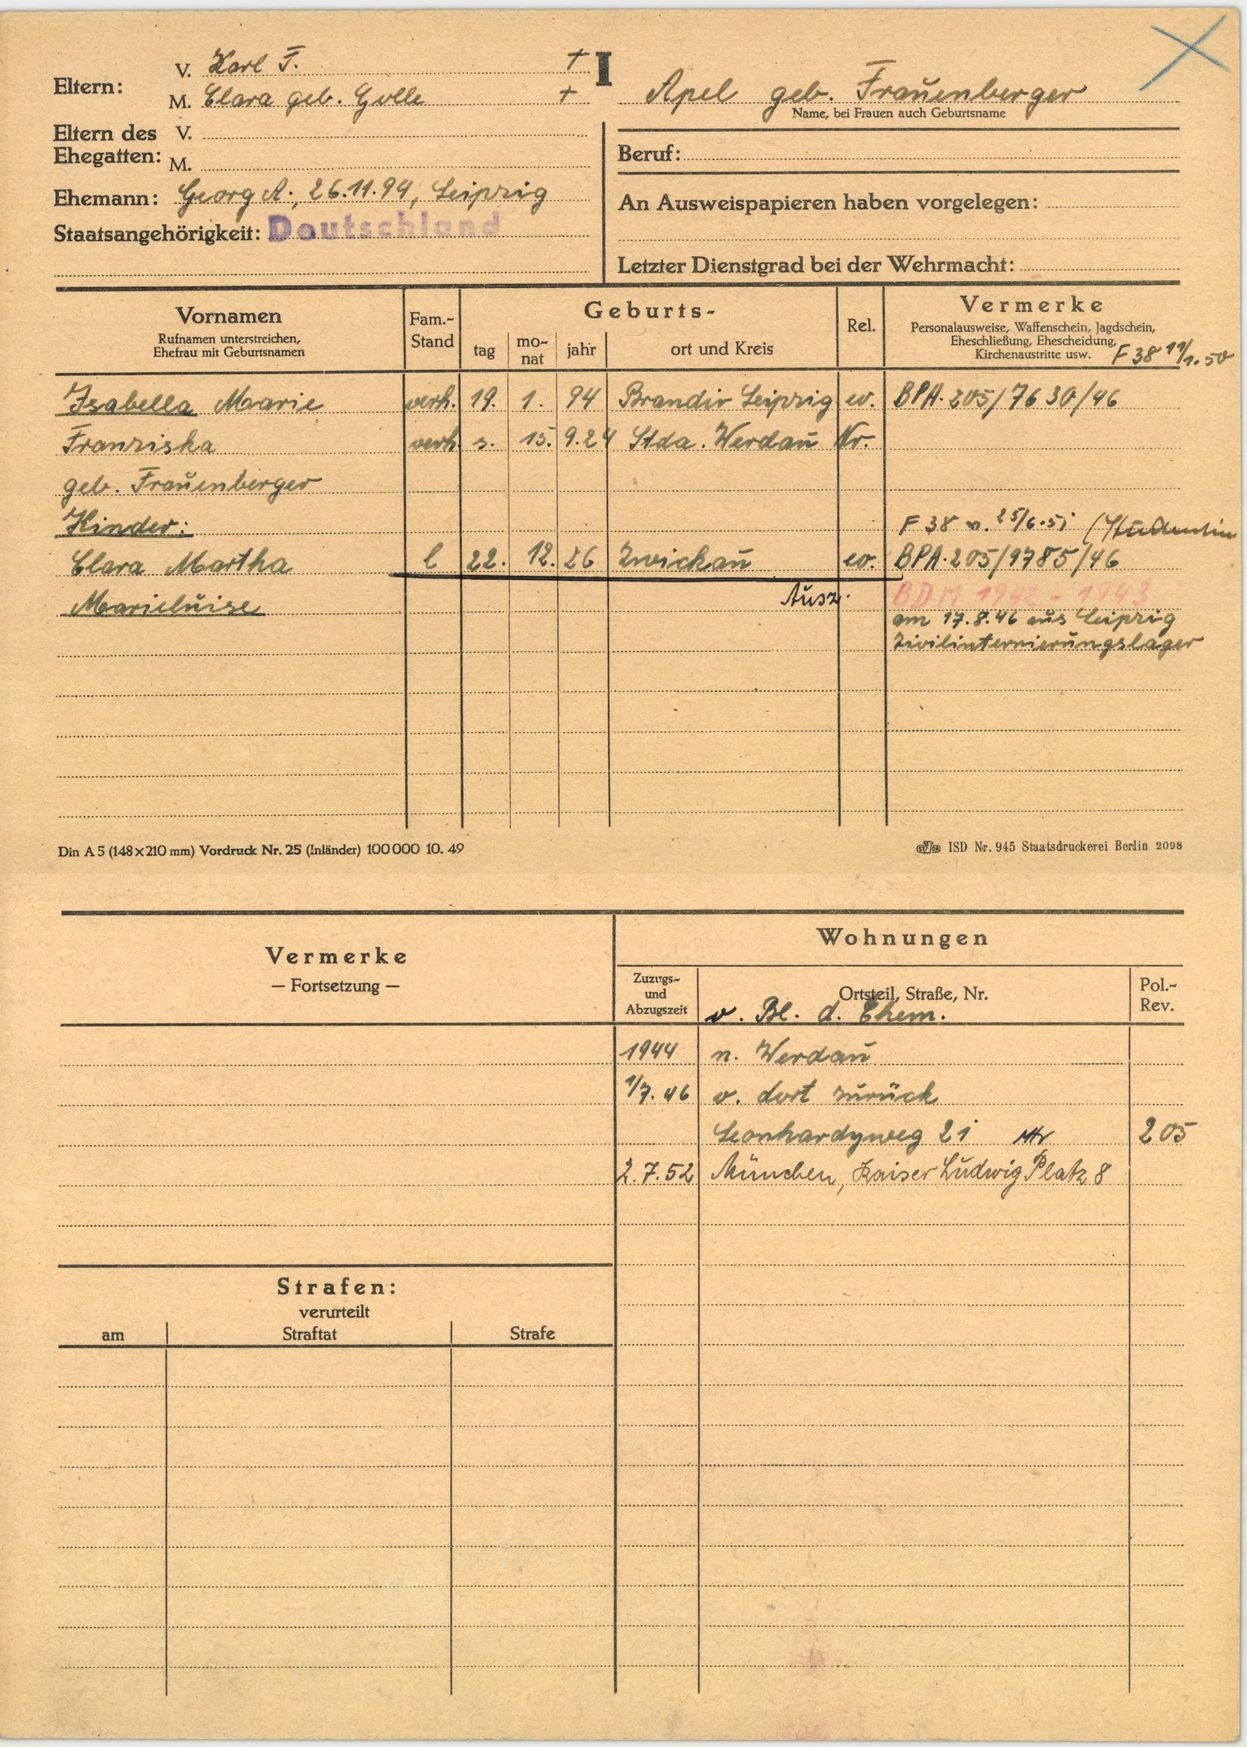
Apel geb. Frauenberger